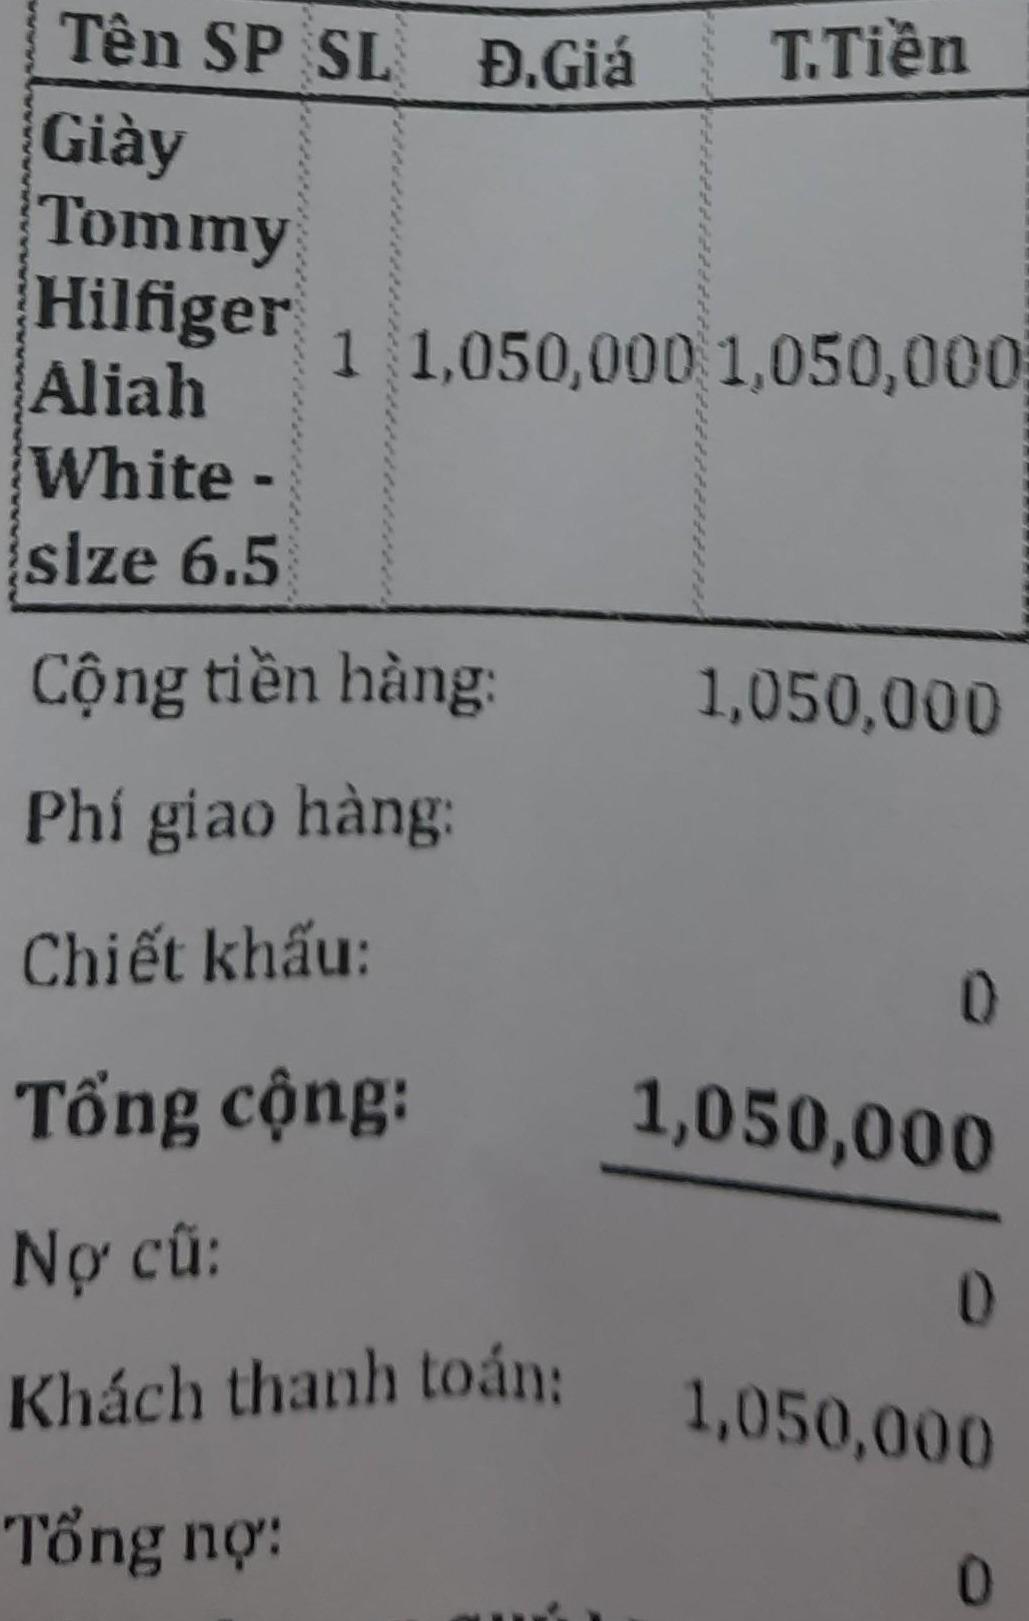
<table>
<tr>
<th>Tên SP</th>
<th>SL</th>
<th>Đ.Giá</th>
<th>T.Tiền</th>
</tr>
<tr>
<td>Giày Tommy Hilfiger Aliah White - size 6.5</td>
<td>1</td>
<td>1,050,000</td>
<td>1,050,000</td>
</tr>
</table>

Cộng tiền hàng: 1,050,000
Phí giao hàng:
Chiết khấu: 0
Tổng cộng: 1,050,000
Nợ cũ: 0
Khách thanh toán: 1,050,000
Tổng nợ: 0